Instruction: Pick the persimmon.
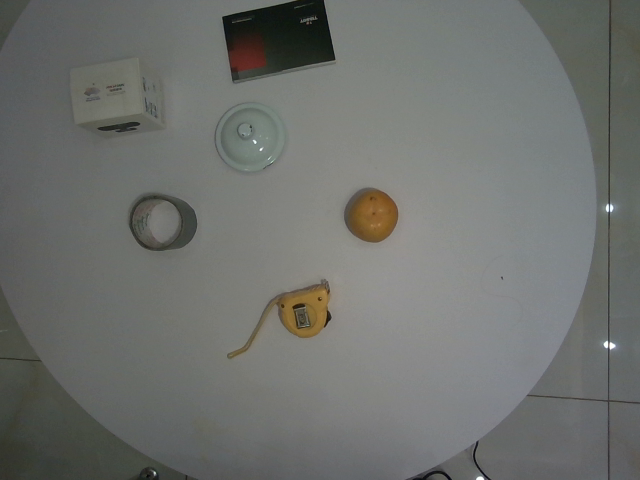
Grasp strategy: vertical